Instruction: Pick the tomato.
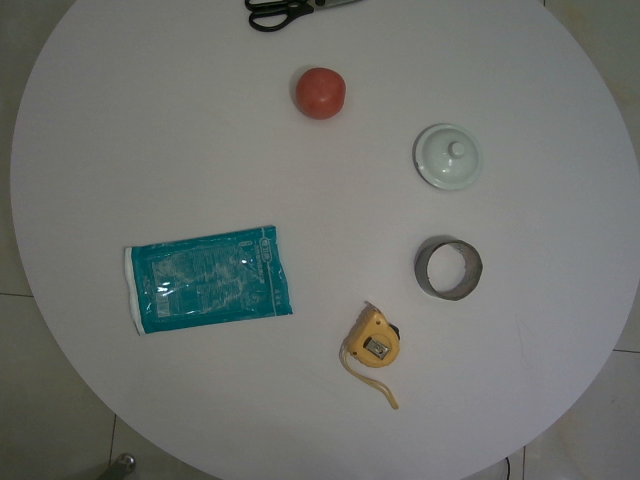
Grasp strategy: vertical